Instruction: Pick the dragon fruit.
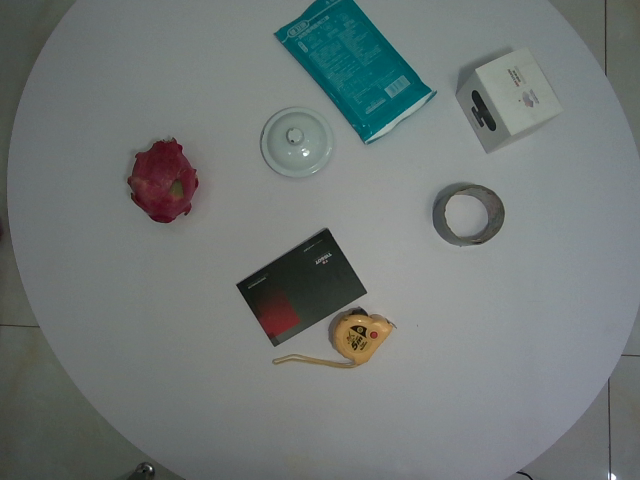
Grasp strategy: vertical